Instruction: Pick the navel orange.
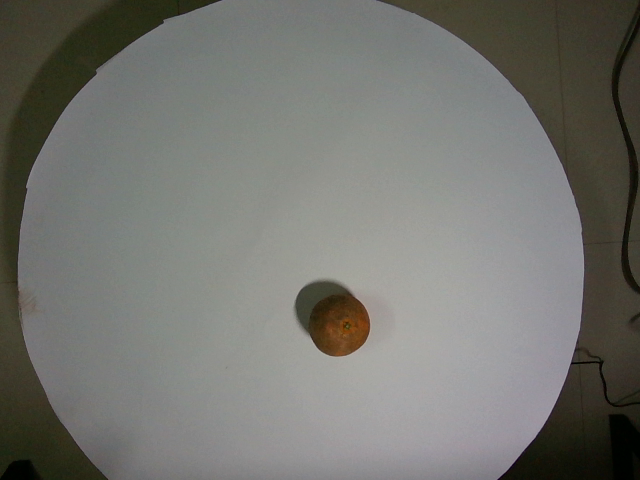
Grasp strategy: vertical